Question: What do the imaging results show?
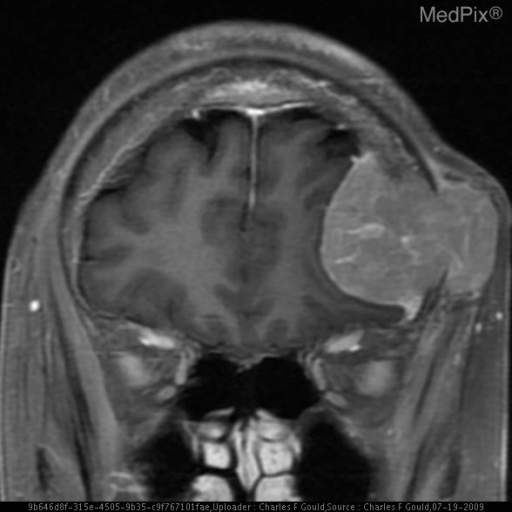
Answer: The imaging shows Plain radiograph (skull): Multiple “punched-out” lytic lesions are seen throughout the calvarium.
A large lytic lesion at the vertex disrupts both the inner and outer table.

T1 Sag: Large expansile mass lesion which is hypointense to bone marrow extending intracranially from the frontal clavarium.

T1 Cor:  Large expansile mass lesion which is hypointense to bone marrow extending intracranially from the frontal clavarium.

T1 Ax +C: Enhancing expansile mass lesion extending intracranially and superficially from the calvarium.

T1 Cor +C: Enhancing expansile mass lesion extending intracranially and superficially from the calvarium.

T2 Ax: Expansile mass which is isointense to bone marrow extending both intracranially and superficially from the calvarium. Enhancing expansile mass lesion extending intracranially and superficially from the calvarium..